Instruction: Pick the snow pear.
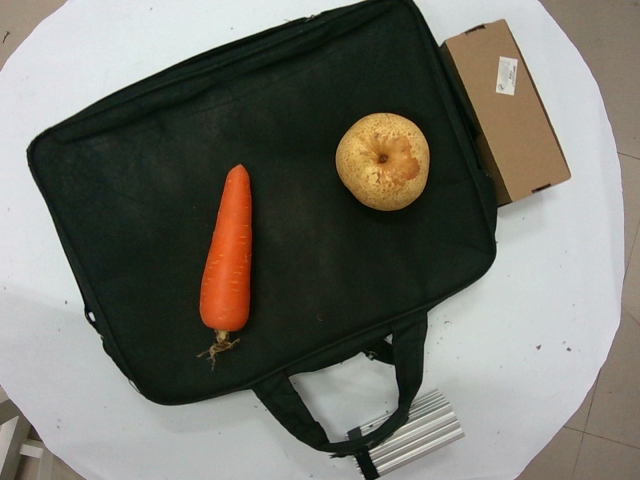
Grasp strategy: vertical